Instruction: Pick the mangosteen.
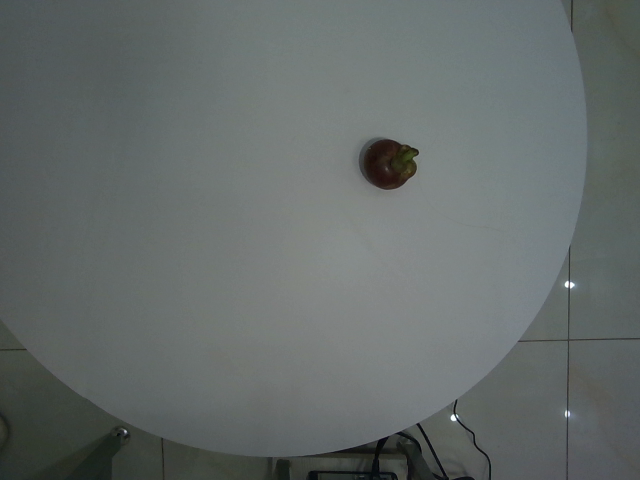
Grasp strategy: vertical